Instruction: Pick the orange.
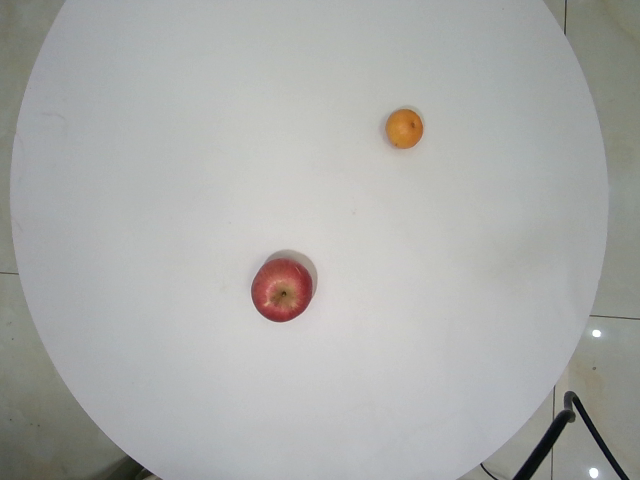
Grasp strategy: vertical